Question: What is the potential diagnosis?
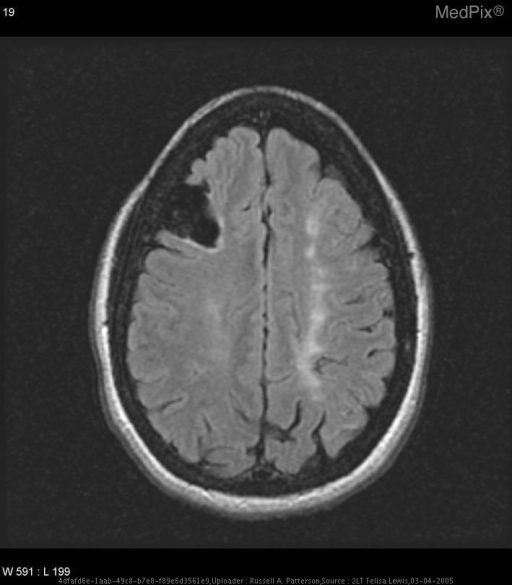
Answer: The possible diagnosis includes Cerebral infarct (L MCA territory), TIA, Common neurologic deficits after (old) stroke.